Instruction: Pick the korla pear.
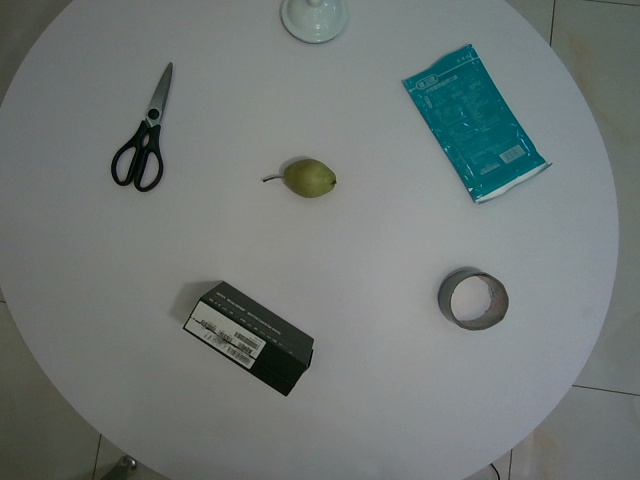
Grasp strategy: vertical